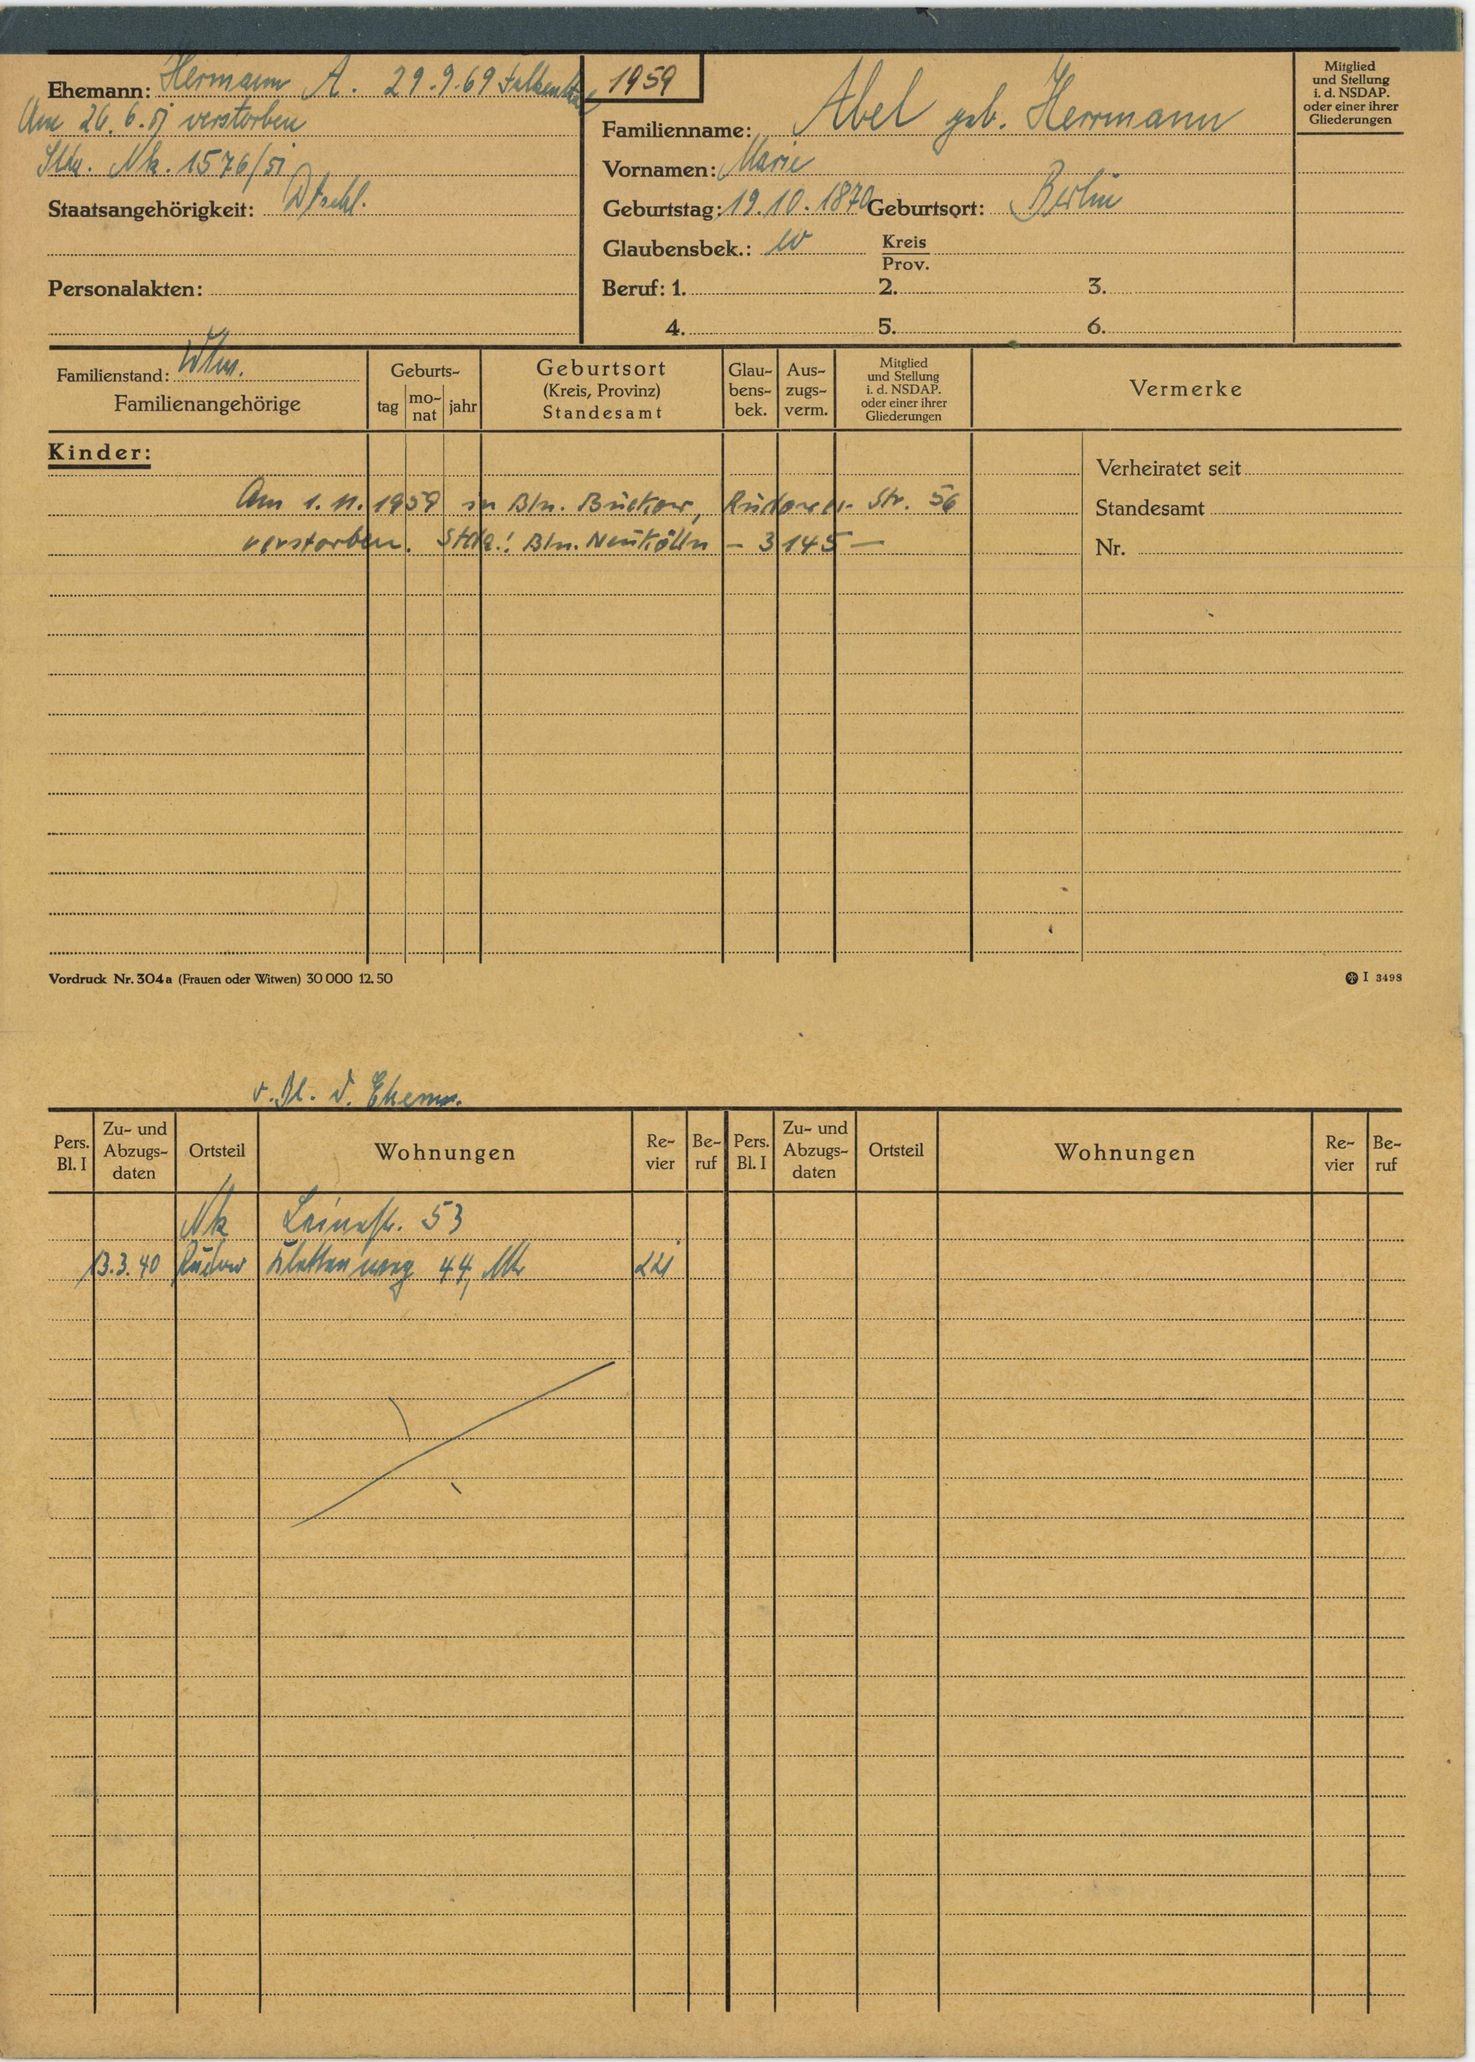
Abel geb. Herrmann